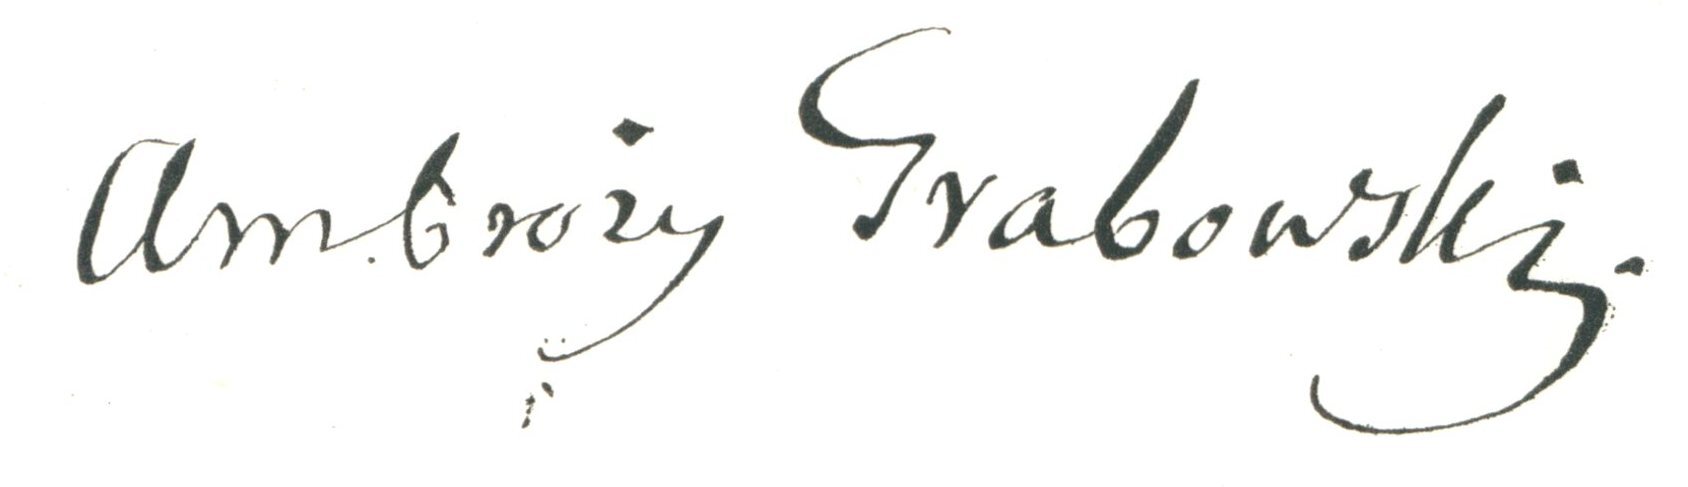
Signature of: ambroży grabowski